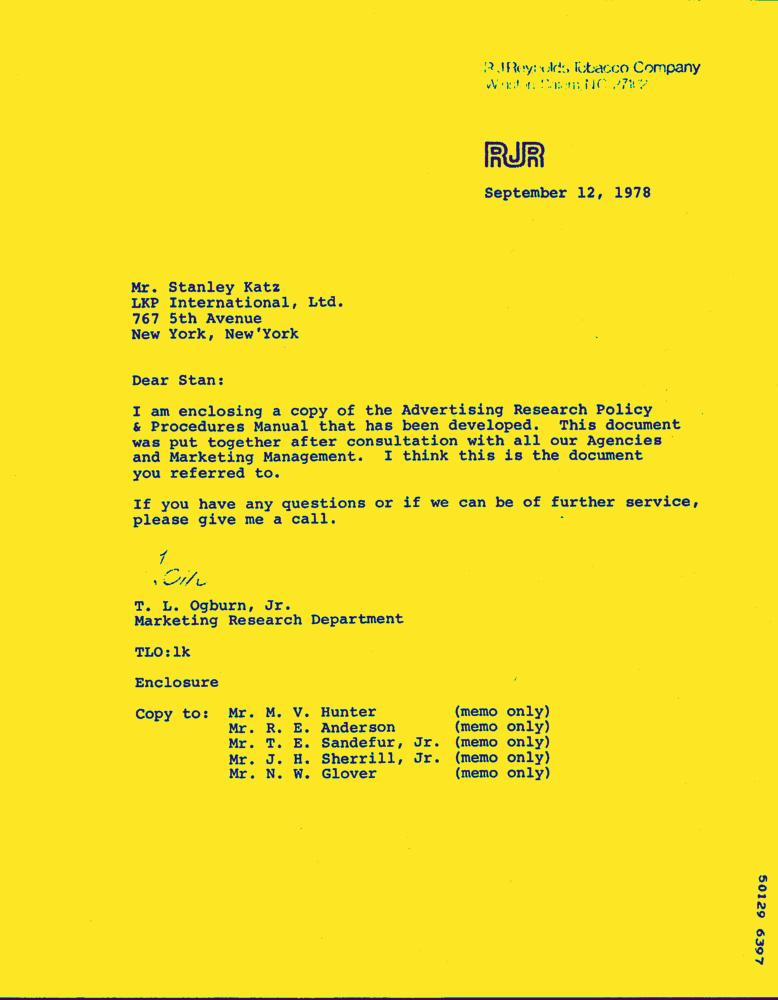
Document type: Letter-Doc